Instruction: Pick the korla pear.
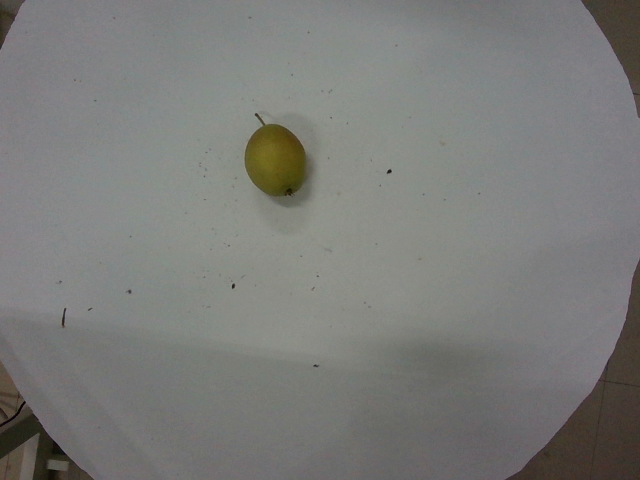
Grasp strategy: vertical